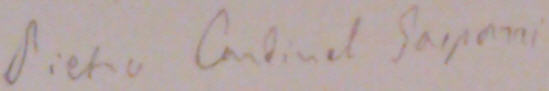
Signature of: pietro gasparri